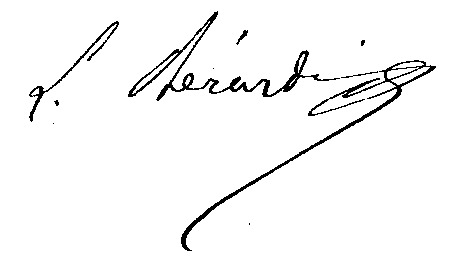
Signature of: léon bérardi